Question: What is the main concern?
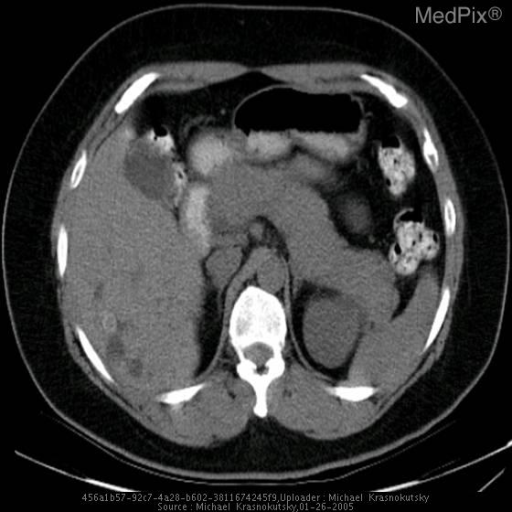
Answer: The findings suggest Both CT and MRI demonstrate dilated intrahepatic biliary ducts in the posterior right lobe of the liver.  Within the dilated system are several calculi that were formed secondary to chronic infection.. Axial CT image demonstrates fluid density areas in the posterior right lobe of the liver consistent with dilated intrahepatic biliary ducts.  Several images also show round calficications within dilated ducts that represent stone formation secondary to infection.. The patient might have a history of 41 year old samoan woman presented with recurrent bouts of pancreatitis..